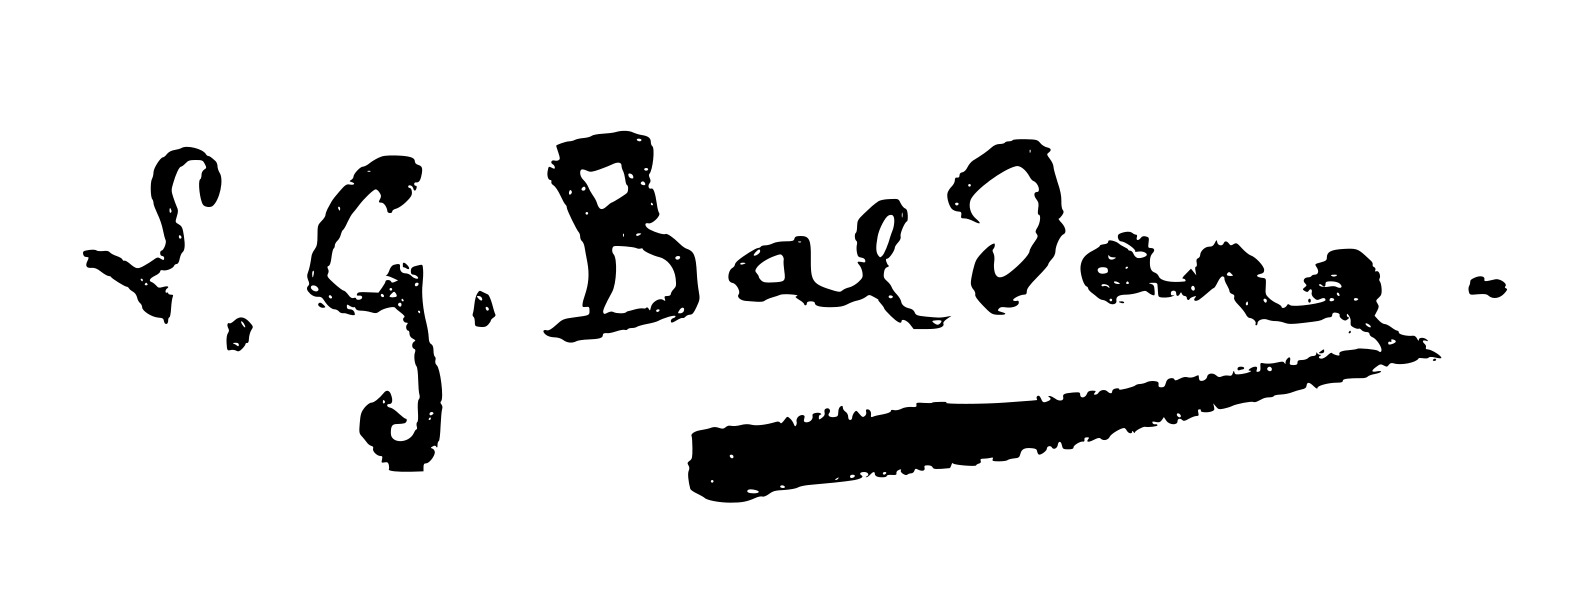
Signature of: luigi giorgio baldero